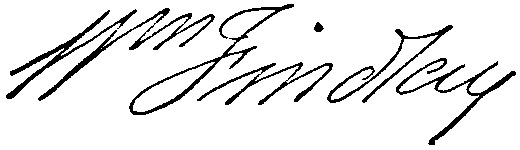
Signature of: william findlay